Question: What are the imaging findings?
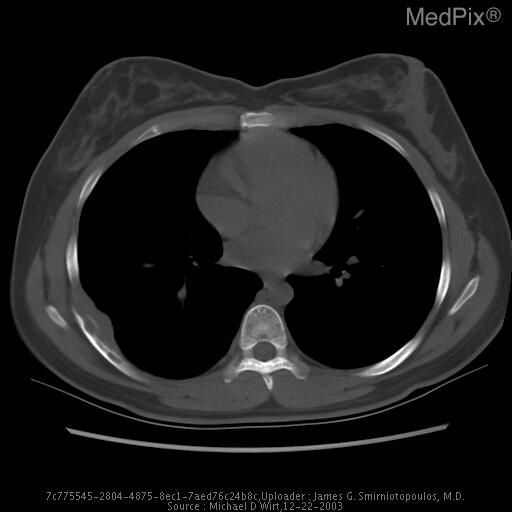
Answer: The imaging shows PA image of the chest demonstrates increased density in soft tissure and subtle bony lytic lesion on right seventh rib. Upon further evaluation, CT images of the chest demonstrate bony destruction of the posterior/lateral aspect of the right seventh rib, with an associated soft tissue mass, which extends into the right lower lobe. A non-contrast axial CT image of the chest in Bone window demonstrate bony destruction of the posterior/lateral aspect of the right seventh rib, with an associated soft tissue mass, which extends into the right lower lobe..